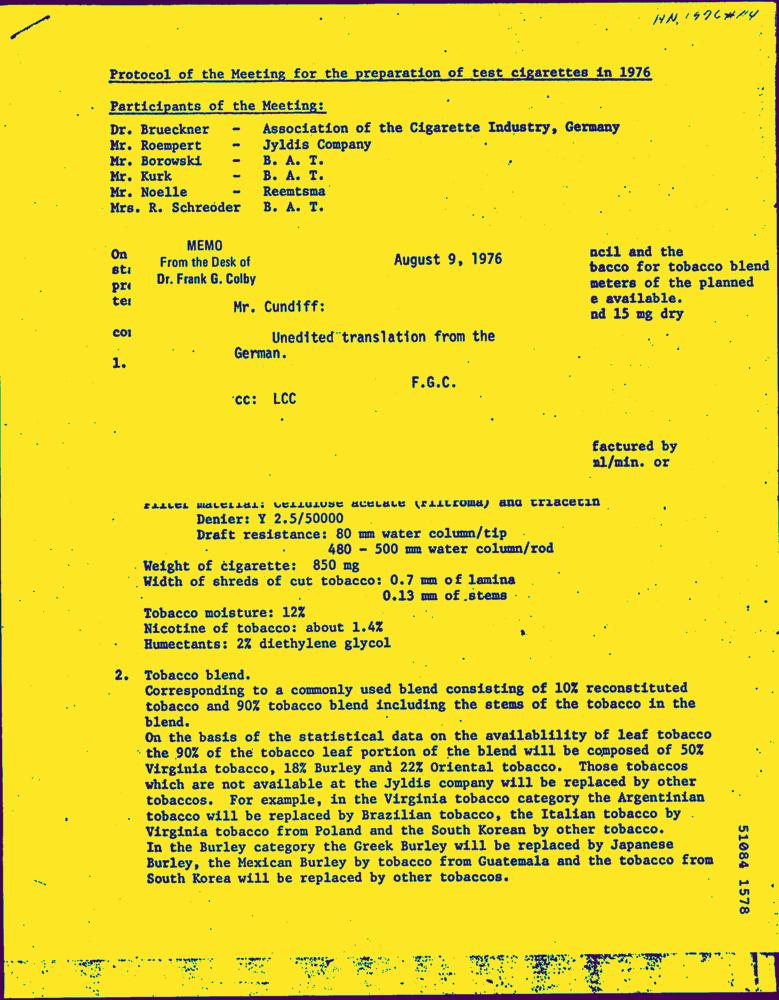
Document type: Letter-Doc